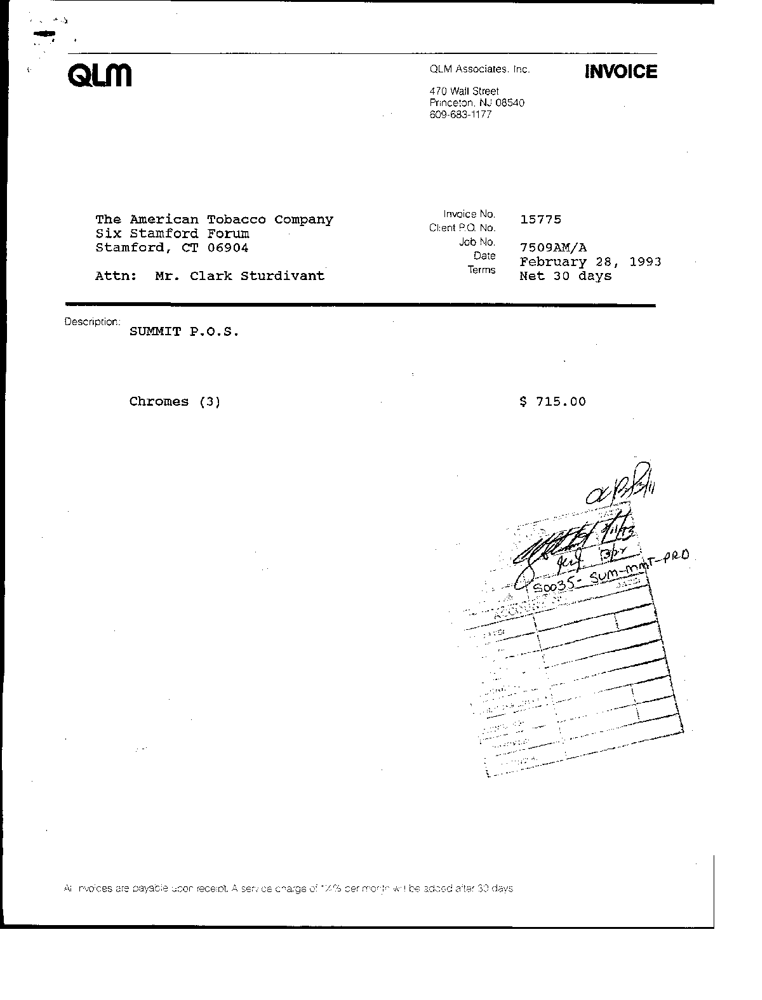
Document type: Invoice